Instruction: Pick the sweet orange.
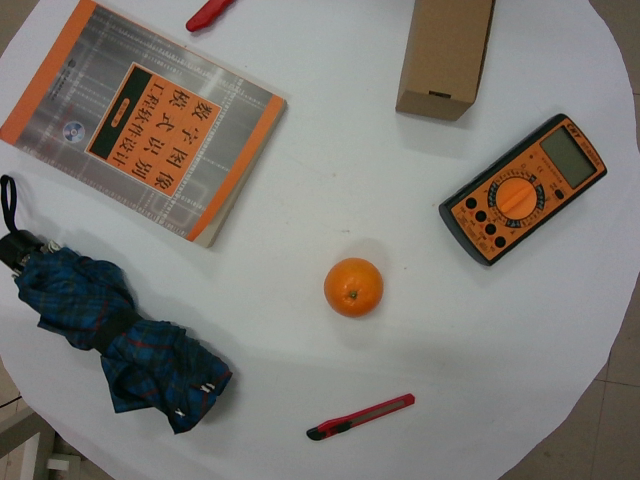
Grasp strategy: vertical